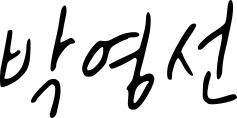
Signature of: park young sun